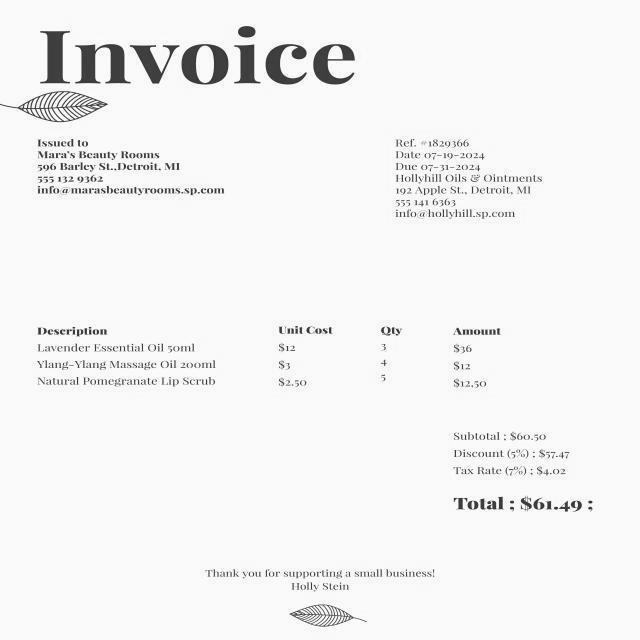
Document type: Invoice